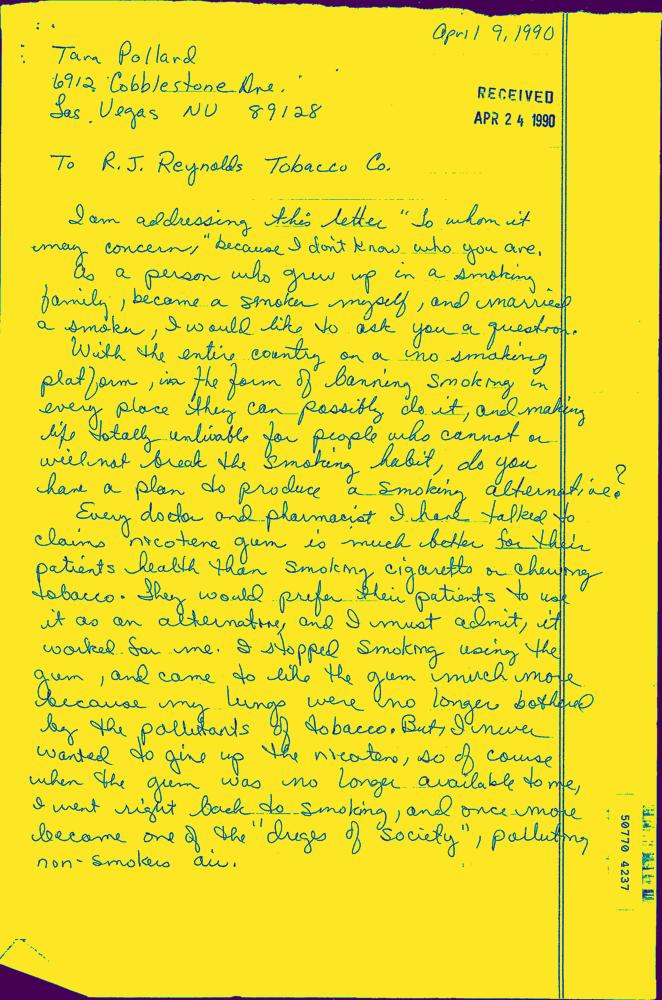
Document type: Hand-Written